Question: What tax district, tax-rate area, or tax area code is specified in the document?
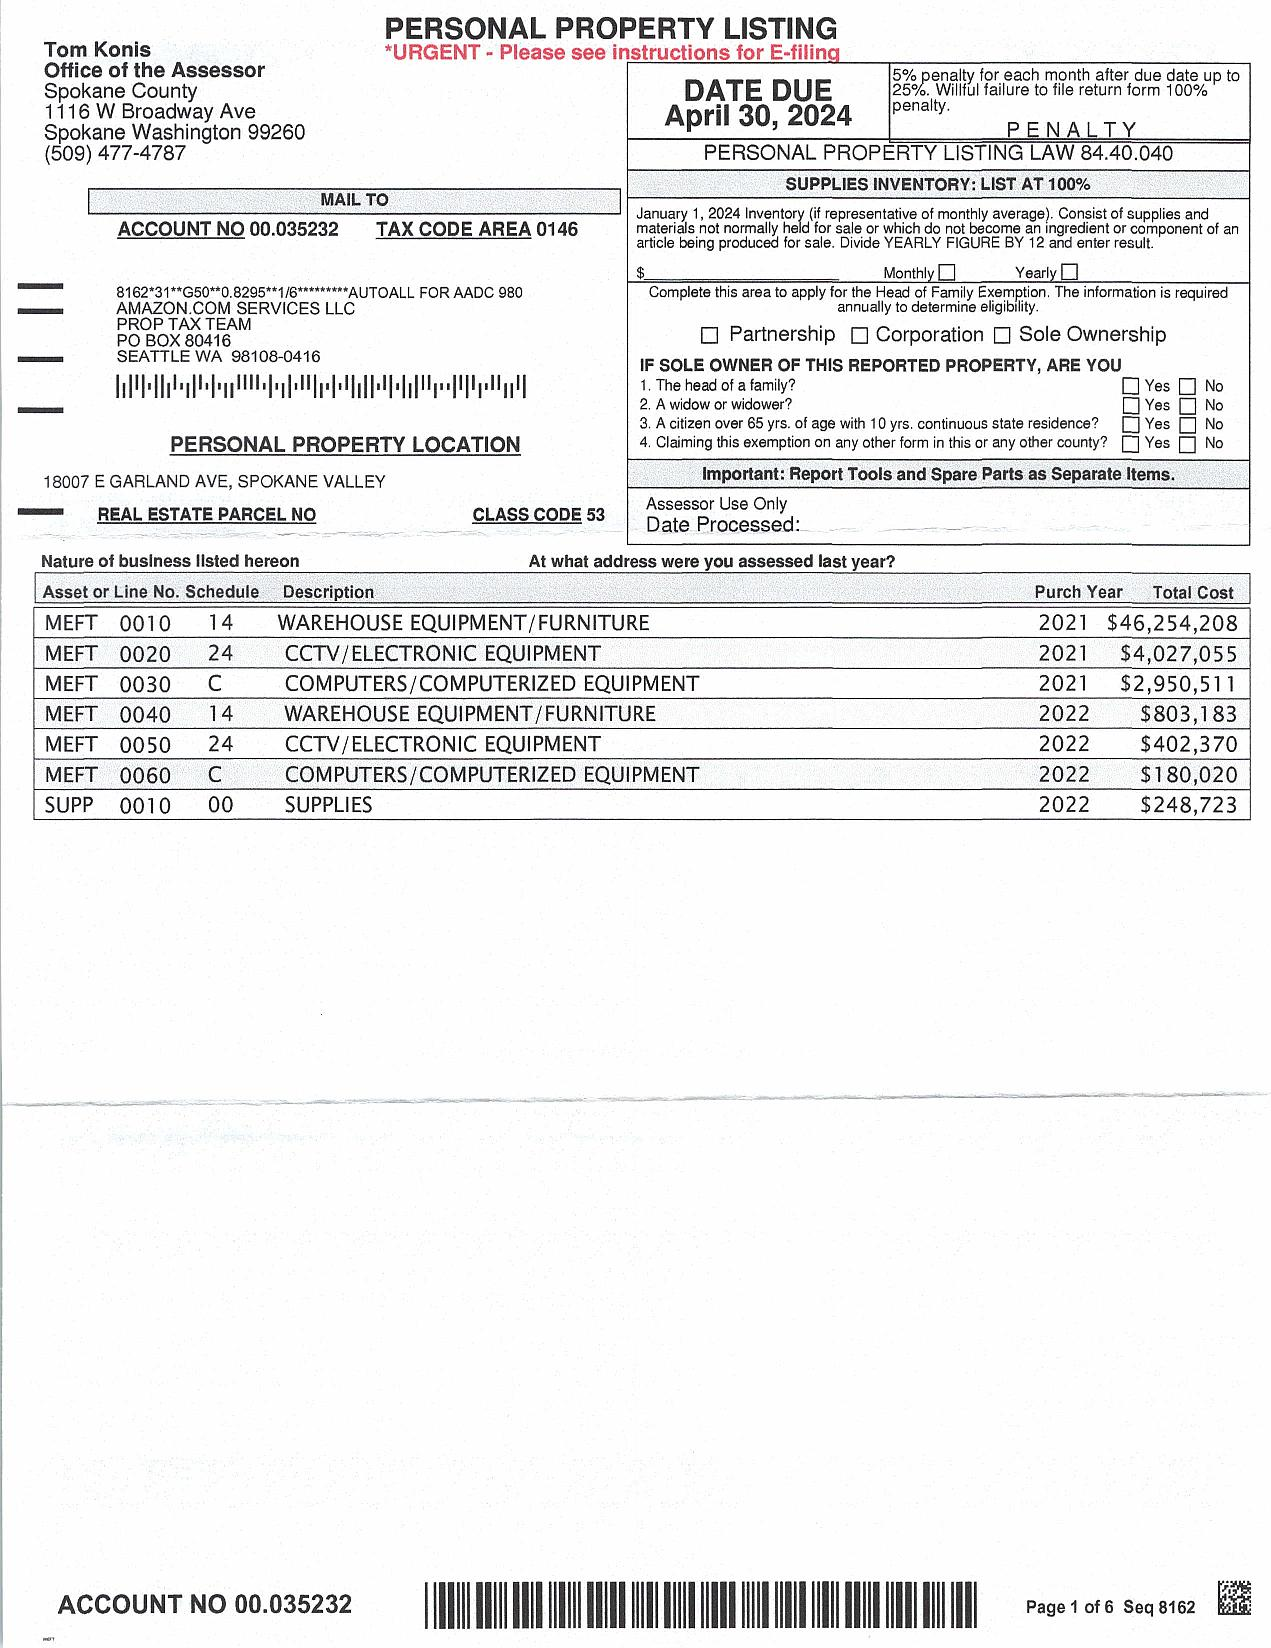
Answer: "0146"